Question: What is the main concern?
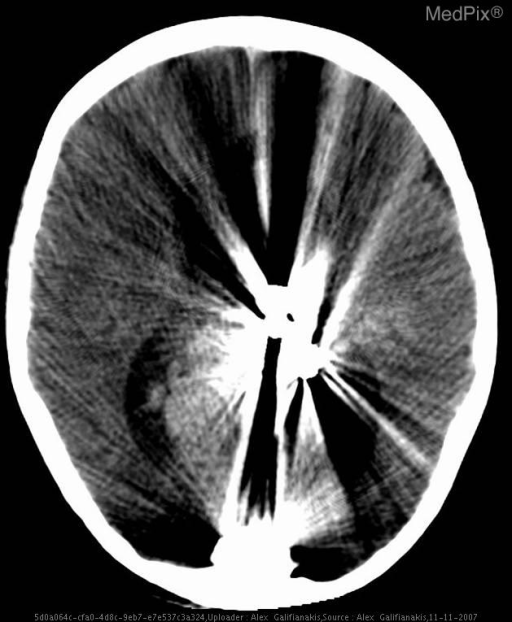
Answer: The findings suggest Chest radiograph demonstrates branching opacity in a bronchovascular distribution in the right middle lobe.
Review of prior imaging demonstrates presence of a Vein of Galen Malformation (VOM) with recent embolization treatment with Onyx. Multiple serpentine flow voids seen on MRI. Angiogram confirms shunting from multiple feeders into a dilated Vein of Galen, draining into an enlarged straight sinus.. CT following embolization demonstrates Onyx material with significant beam-hardening artifact in the previous location of the malformation.  Note migration of Onyx posteriorly.. The patient might have a history of 8 yo girl for follow-up of after embolization of Vein of Galen Aneurysm with Onyx.  A Chest X-ray was ordered to confirm endotracheal tube placement following an uneventful post-operative course..